Question: How does the patient history play a role?
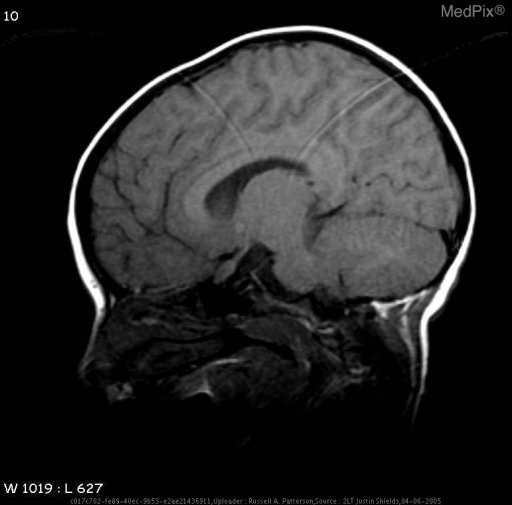
Answer: The patient's history of 10 yo girl with known disease for routine followup is key in understanding the case.